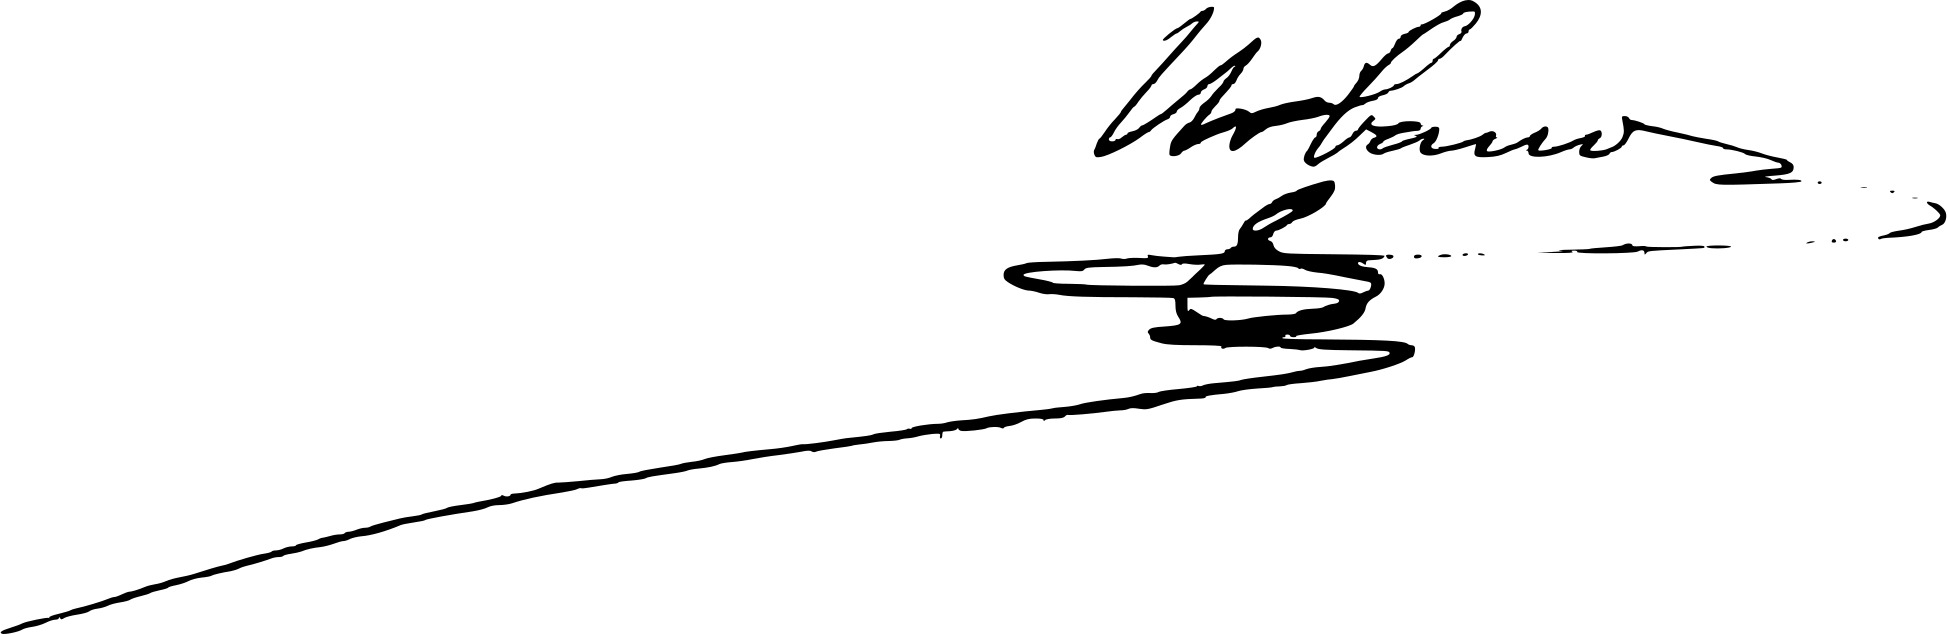
Signature of: urbano gonzález